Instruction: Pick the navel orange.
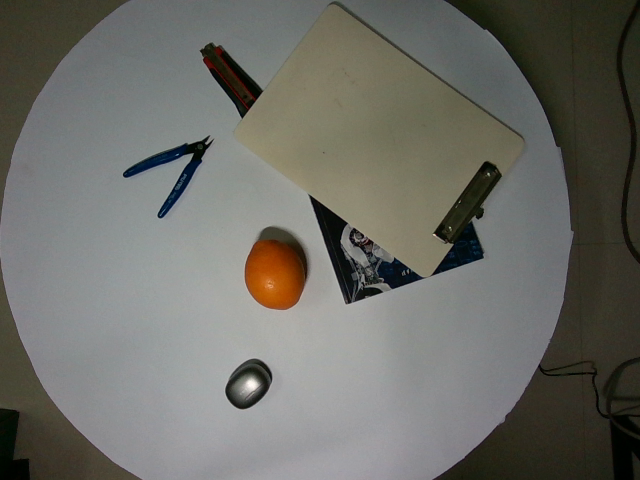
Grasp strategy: vertical